Question: How is the history relevant to the case?
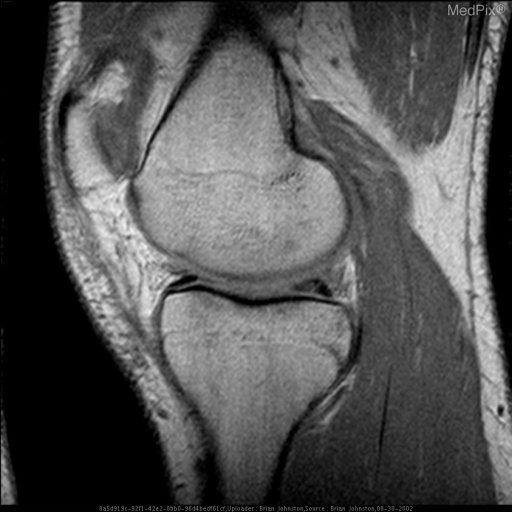
Answer: The patient's history of 30 y.o. man with chronic left knee pain after an injury is key in understanding the case.